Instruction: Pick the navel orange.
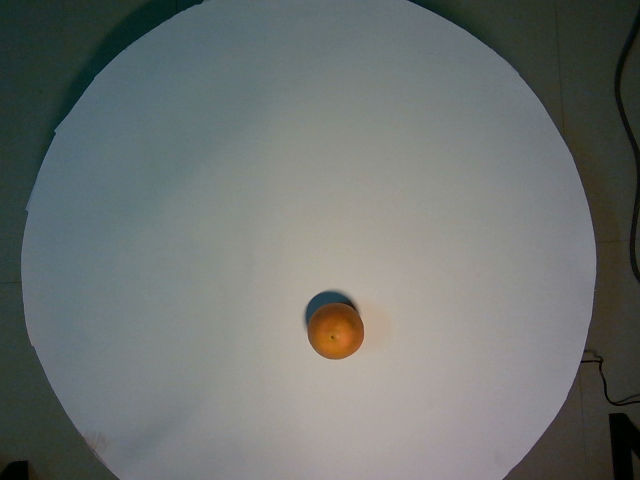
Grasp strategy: vertical